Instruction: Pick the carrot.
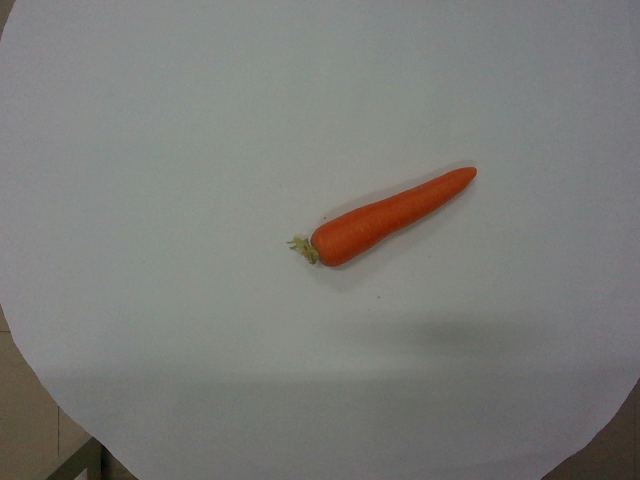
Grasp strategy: vertical